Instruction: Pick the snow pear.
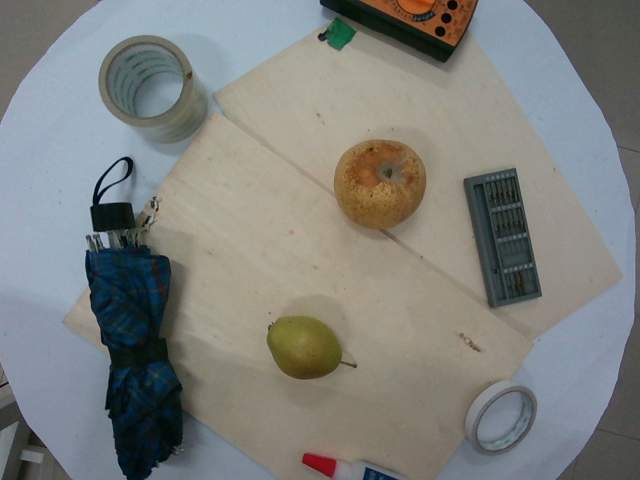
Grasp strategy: vertical